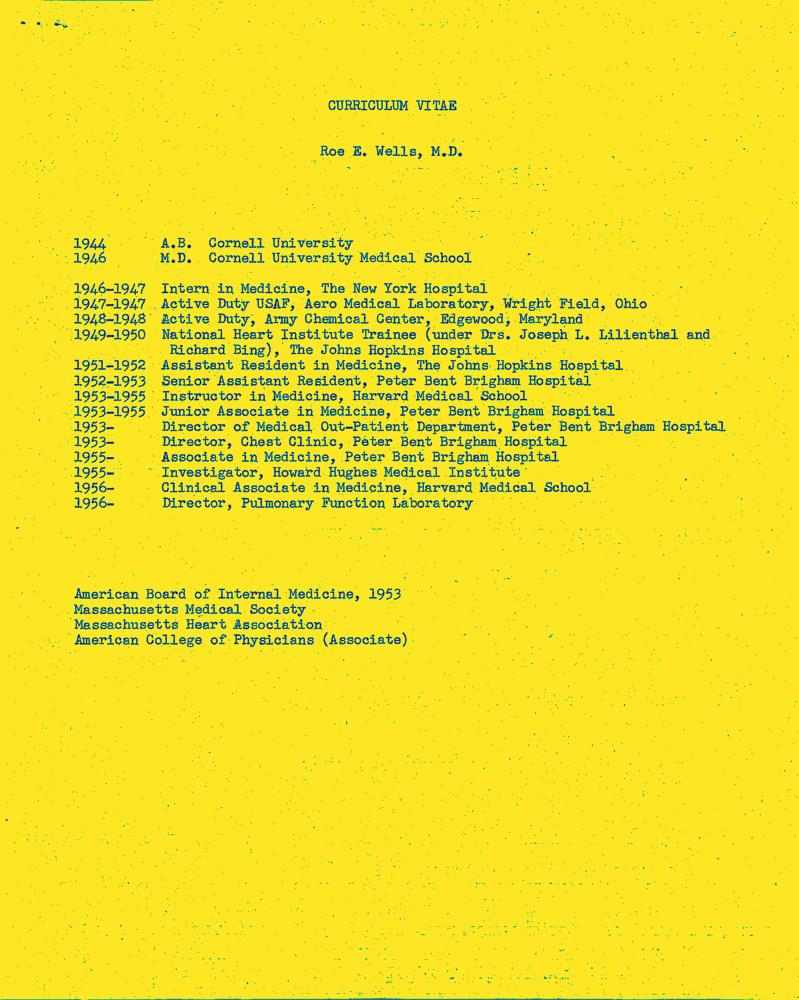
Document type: Resume-Doc